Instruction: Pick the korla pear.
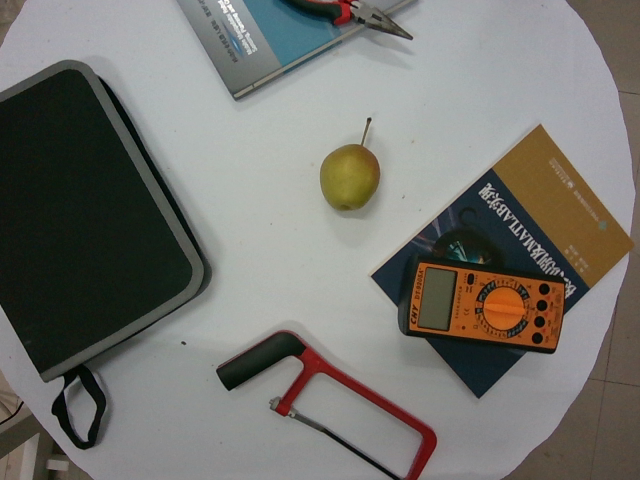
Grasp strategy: vertical